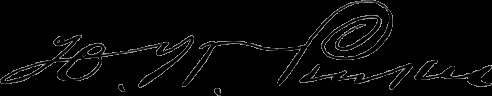
Signature of: hosea washington parker